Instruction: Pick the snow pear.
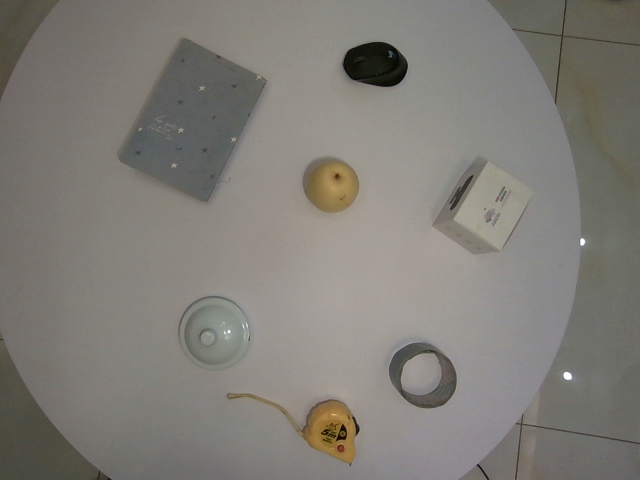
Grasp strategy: vertical